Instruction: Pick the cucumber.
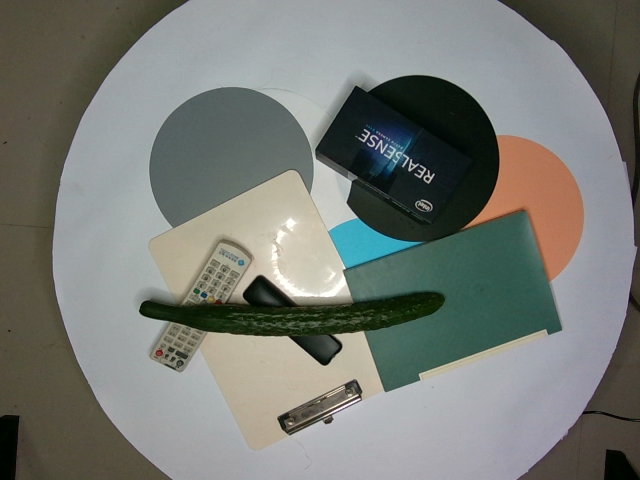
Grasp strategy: vertical